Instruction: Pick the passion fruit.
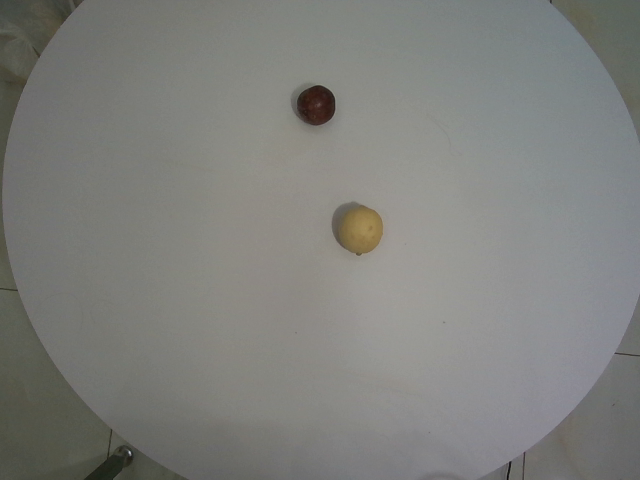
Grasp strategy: vertical